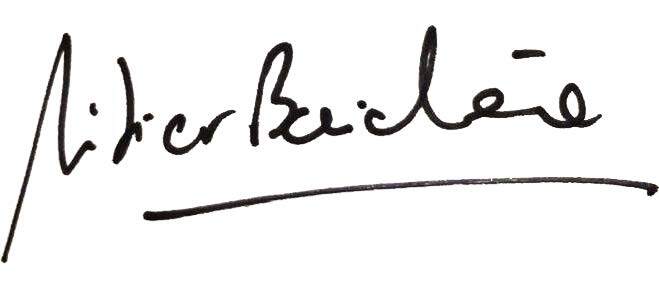
Signature of: didier baichère